Question: What is the main concern?
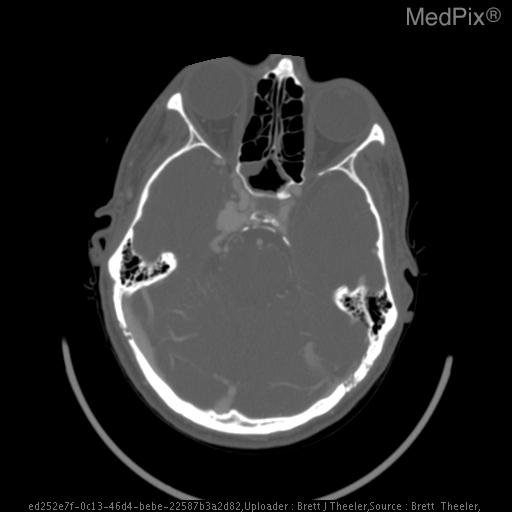
Answer: The findings suggest CT with contrast shows an enlarged R parasellar region consistent with an ICA aneurysm, and abnormal vasculature filling with contrast in the R posterior fossa.  The R Carotid angiogram shows a large, cavernous ICA aneurysm.  The angiogram also shows that this aneurysm is draining into the cavernous sinus.  The R superior opthalmic vein is engorged, and visible in the arterial phase.  The carotid cavernous fistula is also draining posteriorly into the transverse and sigmoid sinuses (likely through the superior petrosal and inferior petrosal sinuses)which are also visible in the arterial phase of the angiogram.. Bone window showing the dilated veins in the posterior fossa and the enlarged parasellar region on the R.. The patient might have a history of 20 y/o male inside HUM-V when hit with an RPG (rocket propelled grenade)..